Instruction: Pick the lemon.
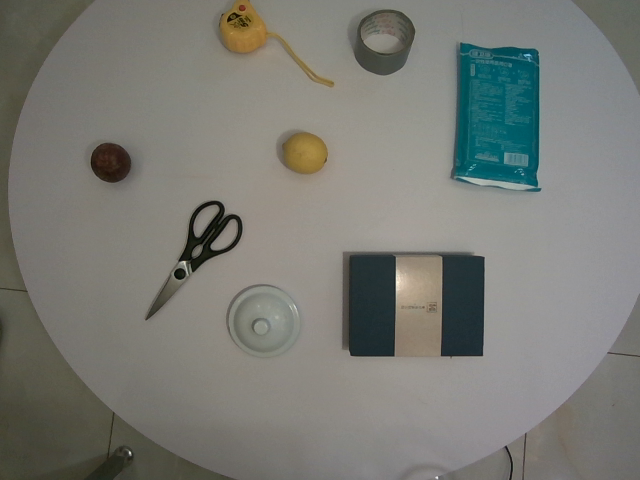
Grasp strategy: vertical